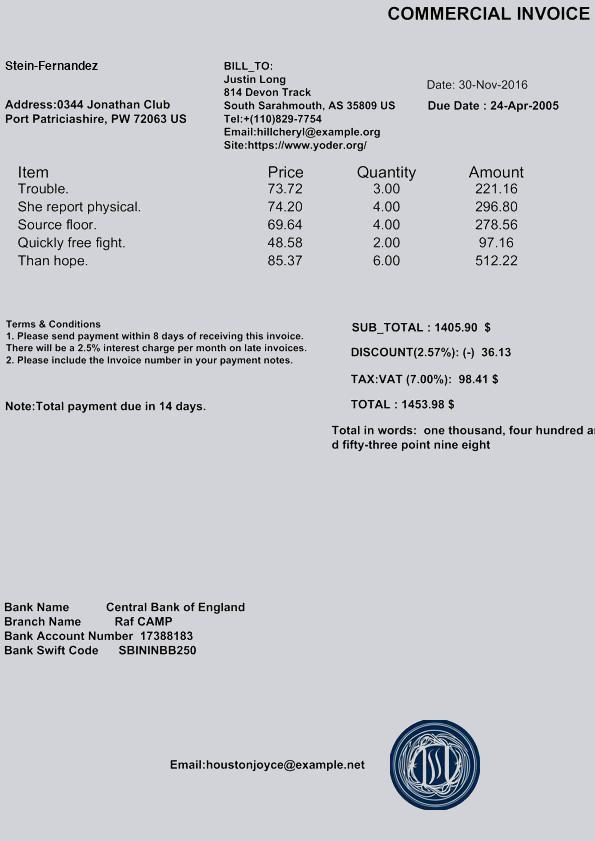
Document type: Invoice